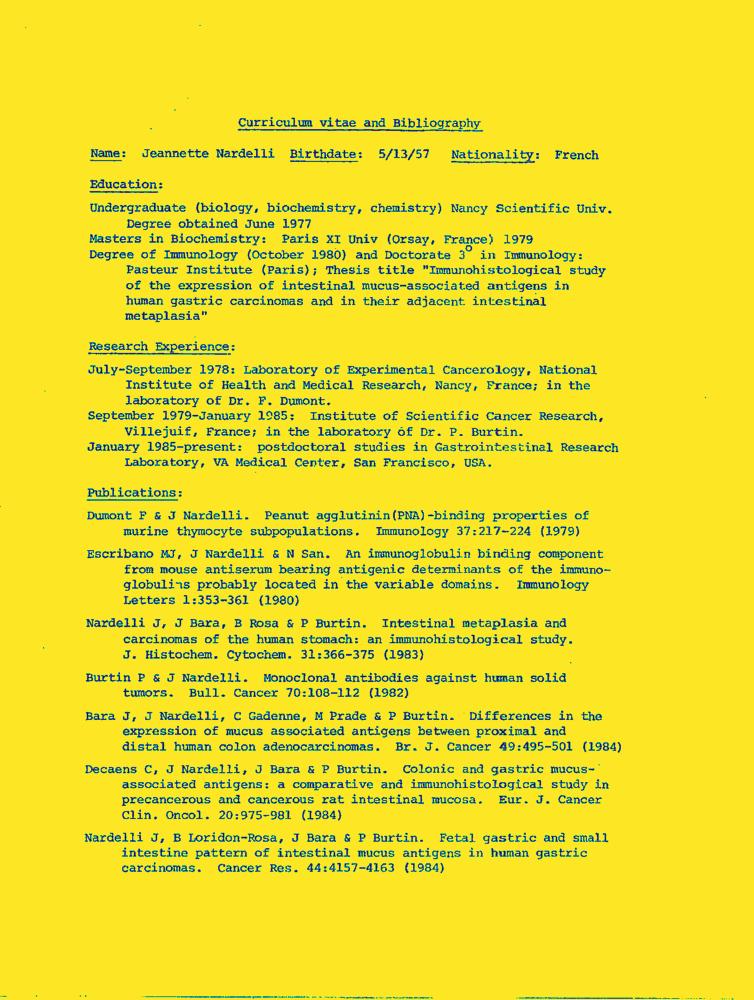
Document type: Resume-Doc